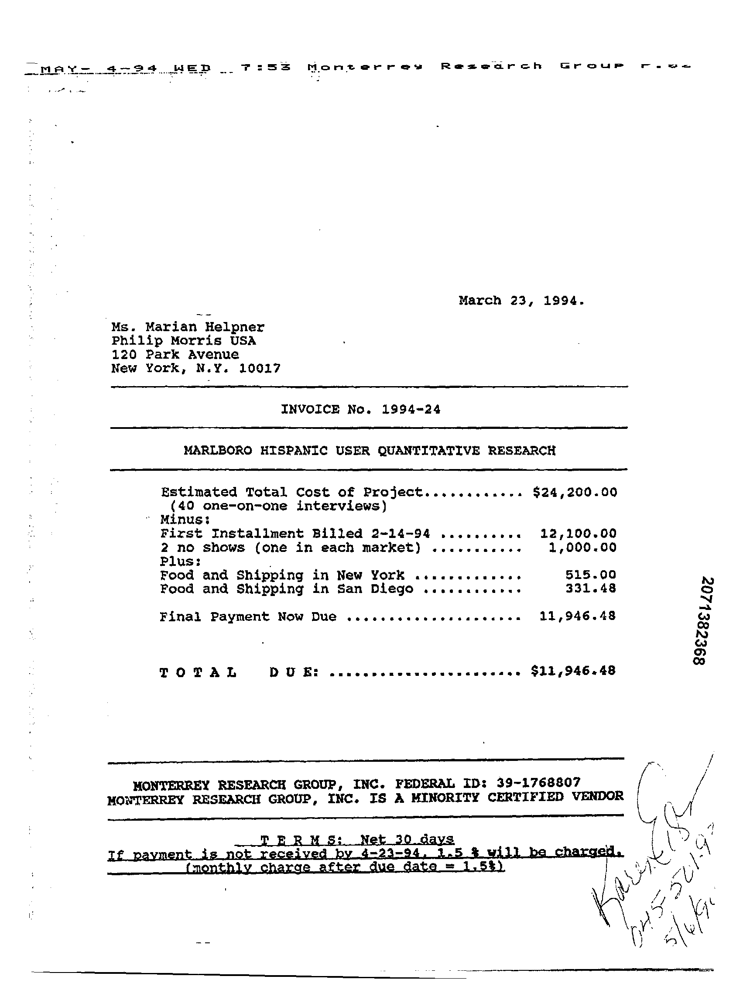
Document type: Invoice